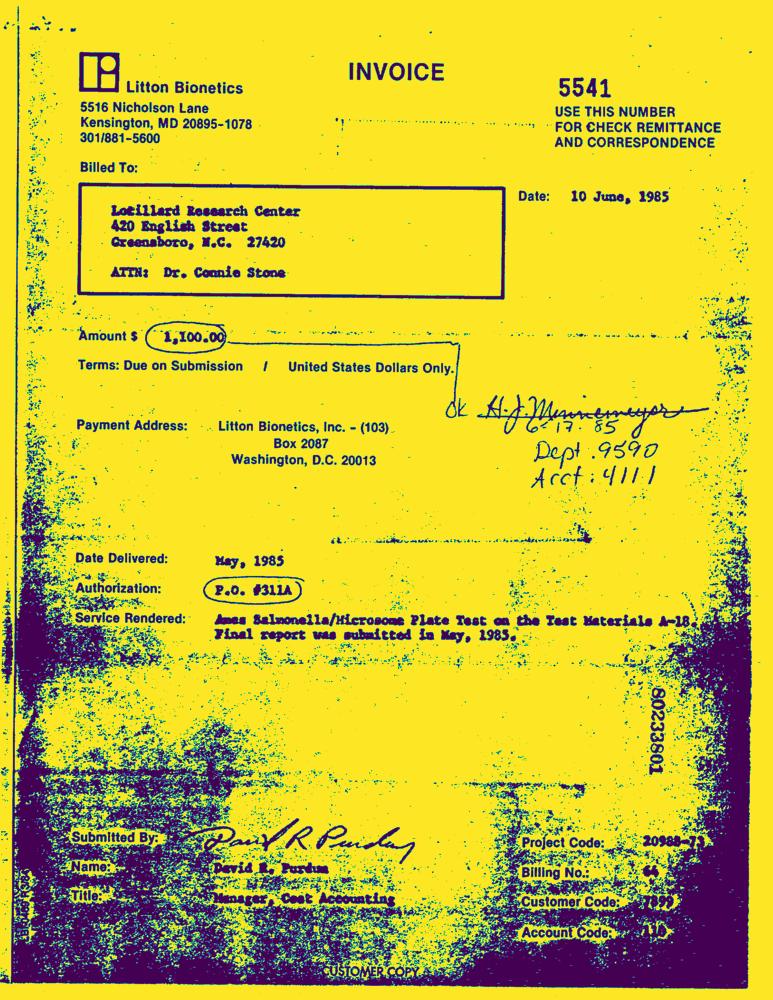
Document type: Invoice-Doc